Patient: Male, age 66
A 66-year-old man was admitted to our hospital because of dyspnea on mild exertion for 3 days. He was a smoker and had a 10-year history of hypertension with medication. He had no known history of diabetes, pulmonary tuberculosis, or hepatitis. He had no medication history except for antihypertensive agents. His family history was non-specific. On arrival, his vital signs included temperature, 36.3C; blood pressure, 140/90 mmHg; pulse rate, 88 beats/min; and respiratory rate, 32 beats/min.
The patient showed an acutely ill appearance at the time of admission. On physical examination, he had increased jugular venous pressure of 10 cm H2O. Auscultation in the left upper sternal area revealed a normal S1 and a loud P2 with a grade IV systolic ejection murmur in the pulmonic area. No abdominal tenderness or organomegaly was noted. His neurological examination was normal. Peripheral edema was not observed. Arterial blood gas analysis revealed pH, 7.429; pCO2, 33.6 mmHg; pO2, 72.2 mmHg; HCO3-, 21.8 mmol/L; and O2 saturation, 94.5c. His complete blood cell count results were white cells, 11,200/mm3; hemoglobin, 14.5 mg/dL; hematocrit, 40.8%; and platelets, 157,000/mm3. The coagulation profile included activated partial-thromboplastin time, 39.2 seconds (range, 26.5 to 41); prothrombin time, 11.8 seconds (range, 9.8 to 13); fibrinogen, 284.9 mg/dL (range, 180 to 350); fibrinogen degradation products, 8.9 microg/mL (range, 0 to 5); and D-dimer, 0.72 mg/L (range, 0 to 0.3). His creatinine level had increased to 1.9 mg/dL (range, 0.5 to 1.2). The lipid profile results showed low density lipoprotein-cholesterol, 121 mg/dL (range, 0 to 120); triglycerides, 133 mg/dL (range, 50 to 150); and lipoprotein(a), 10 mg/dL (range, 0 to 30). The levels of cardiac biomarkers were elevated: troponin I, 0.35 ng/mL (range, 0 to 0.05); C-reactive protein, 1.6 mg/dL (range, 0.1 to 1); and N-terminal prohormone brain natriuretic peptide, 3,106 pg/mL (range, < 262). The estimated creatinine clearance rate using the Cockcroft-Gault formula was 33.92 mL/min/1.73 m2. An electrocardiogram revealed sinus rhythm at a rate of 65 beats per minute and ST-T segment changes over leads III, aVF, and V1-3. Chest radiography revealed no definitive abnormalities such as cardiomegaly, pulmonary congestion, or pneumonic infiltration.
For further evaluation of the dyspnea, we performed transthoracic echocardiography, which revealed a D-shaped left ventricle due to right ventricular pressure overload (Fig. 1A). The right ventricular ejection fraction estimated by tricuspid annular plane systolic excursion had decreased to 33%. Moderate pulmonary hypertension (right ventricular systolic pressure, 61.63 mmHg) was observed (Fig. 1B). These echocardiographic findings suggested acute PTE. We performed chest computed tomography (CT) to confirm the PTE. Multiple PTE in both lobar and main pulmonary arteries were observed on chest CT (Fig. 2). After transferring the patient to the intensive care unit, we performed fibrinolysis with a continuous infusion of tissue plasminogen activator (actylase) 100 mg over 2 hours to dissolve the pulmonary arterial thrombi. An ultrasonogram of the lower extremity venous system revealed no evidence of venous thrombosis. Renal ultrasonography was performed to evaluate the decreased renal function. Multiple cystic lesions in both kidneys were observed on ultrasonography.
We performed further biochemical and immunological examinations to assess the possible thrombophilic cause of the PTE. Vitamin B12 and urine methylmalonic acid levels were within normal limits. The folate level had decreased to 6.31 nmol/L (range, > 12.19). The Hcy level was >50 micromol/L (range, 4.72 to 14.05). Protein C, protein S, and antithrombin III levels were within normal limits. The laboratory results for coagulation factors were: factor V, 65% (range, 60 to 140); factor VIII, 169.4% (range, 50 to 150); and factor XII, 37% (range, 60 to 140). The factor V leiden mutation was not detected. Anticardiolipid antibody and antiphospholipid antibody tests were negative. The homozygous point mutation of the methyltetrahydrofolate reductase (MTHFR) gene (677C>T substitution) was identified. Thus, we finally diagnosed PTE caused by severe hyperhomocysteinemia, polycystic kidney disease, and known hypertension.
One-week later, a second transthoracic echocardiography showed remarkable improvement of the impaired right ventricular function and moderate pulmonary hypertension. At 2 weeks after fibrinolysis, a ventilation-perfusion lung scan, performed instead of a follow-up chest CT scan, revealed no significant segmental perfusion defect in either lung field.
The patient received anticoagulation therapy after discharge, with daily supplements of 100 mg of vitamin B6 and 2 mg of folate to prevent recurrence of the PTE. The serum level of Hcy decreased to 12.05 micromol/L, and PTE had not recurred after 6 months of clinical follow-up.
A recent revolution has occurred in the field of venous thromboembolism (VTE), which encompasses deep venous thrombosis and PTE. VTE-related deaths have been estimated at 300,000 annually in the United States. Although less common in certain regions such as Asia, VTE is a worldwide problem, particularly in people with known risk factors.
Hcy is a sulfhydryl amino acid derived from the metabolic conversion of methionine, which is dependent on vitamins (folic acid, B12, and B6) as cofactors or cosubstrates. It is clear that hyperhomocysteinemia promotes atherosclerosis and thrombosis in susceptible animal models, but the pathophysiological mechanisms of these effects are less well understood. The overall prevalence of hyperhomocysteinemia in the total population is 5% to 7%. Several clinical studies have reported that elevated levels of Hcy are associated with an increased risk for coronary artery disease and VTE. A meta-analysis found that for every increase of 5 micromol/L in plasma Hcy concentration, there was an average increase of 60% (odds ratio, 16; 95% confidence interval, 1.1 to 2.34) in the incidence of VTE.
Plasma levels of Hcy increase with age, are lower in fertile women than in men, and increase after menopause. Major determinants of plasma Hcy levels include genetic abnormalities, diet (vitamin B2, B6, B12, and folate intake), renal function, cigarette smoking, and coffee and tea consumption.
The most frequent cause of severe hyperhomocysteinemia (characterized by fasting plasma levels of Hcy > 100 micromol/L) is a homozygous deficiency of cystathione beta-synthase. The prevalence of this deficiency in the general population is approximately one in 335,000, varying between one in 65,000 (Ireland), and one in 900,000 (Japan). Approximately 5% to 10% of severe hyperhomocysteinemia cases are caused by inherited defects in remethylation. The homozygous point mutation of MTHFR (677C>T substitution), which catalyzes the reduction of methylene-tetrahydrofolate to methyltetrahydrofolate, is the most common inherited defect of the remethylation pathway.
The homozygous MTHFR point mutation leads to a thermolabile enzyme variant with decreased basal enzymatic activity. It has been found in a large proportion of both normal subjects (5%) and patients with vascular disease (17%) in Western countries. Moon et al. reported that the proportion of patients with a homozygous MTHFR C677T gene mutation in Korea was 14% to 20%. Homozygous Korean patients with the MTHFR mutation and coronary artery disease had significantly higher fasting Hcy levels than those in the wild-type enzyme (homozygotes, 18.83 +- 6.37 micromol/L; wild type, 12.36 +- 3.21 micromol/L; p < 0.01). Three meta-analyses related to the association between MTHFR 677TT (homozygous deficiency) and VTE showed that the TT genotype is associated with increased risk for VTE compared with the wild-type homozygous genotype.
It is unclear whether correcting mild to moderate hyperhomocysteinemia reduces the risk for VTE. However, there is clear evidence that the very high VTE risk of patients with severe hyperhomocysteinemia is due to cystathione beta-synthase deficiency; this deficiency decreases dramatically with vitamin supplementation, thereby lowering the very high plasma Hcy levels. No side effects have been reported in trials in which folic acid with or without other vitamins were used for various indications.
In our patient, severe hyperhomocysteinemia was the most possible causative factor for the PTE. The severe hyperhomocysteinemia was associated with old age, smoking, folate deficiency, renal insufficiency, and a homozygous MTHFR C677T gene mutation. With the administration of folate and vitamin B6, the Hcy level decreased to 12.05 micromol/L within 3 months, and the patient had no evidence of PTE recurrence during a 6-month clinical follow-up.
This patient with PTE due to severe hyperhomocysteinemia associated with the MTHFR gene mutation was successfully managed with antithrombotics, folate, and vitamin B6. Although it is uncertain whether treatment with vitamins in patients with mild to moderate hyperhomocysteinemia decreases the risk for PTE, we should bear in mind that a patient with a PTE due to severe hyperhomocysteinemia precipitated by a homozygous MTHFR C677T gene mutation can be successfully managed with inexpensive and safe vitamin supplementation.
Keywords: folate, hyperhomocysteinemia, pulmonary embolism
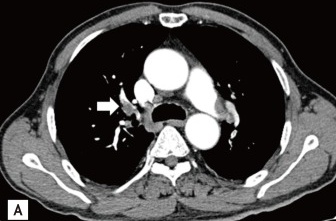
Image caption: Chest computed tomography at admission revealed multiple pulmonary thromboemboli in the right lobar. arrow), and.